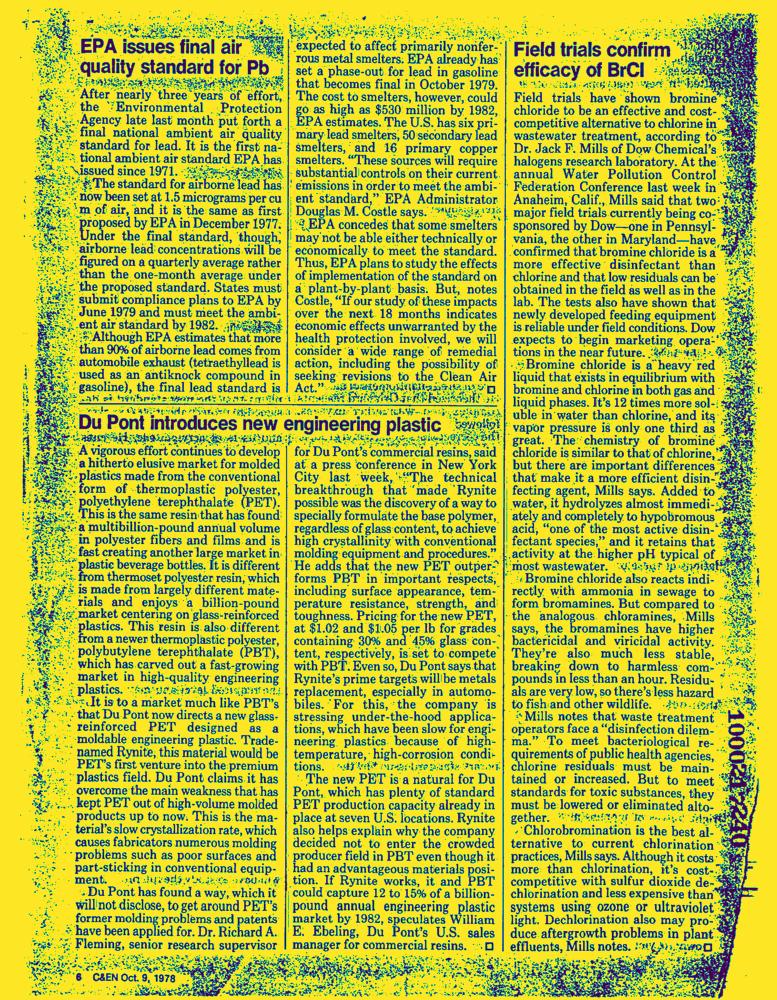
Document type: News-Article